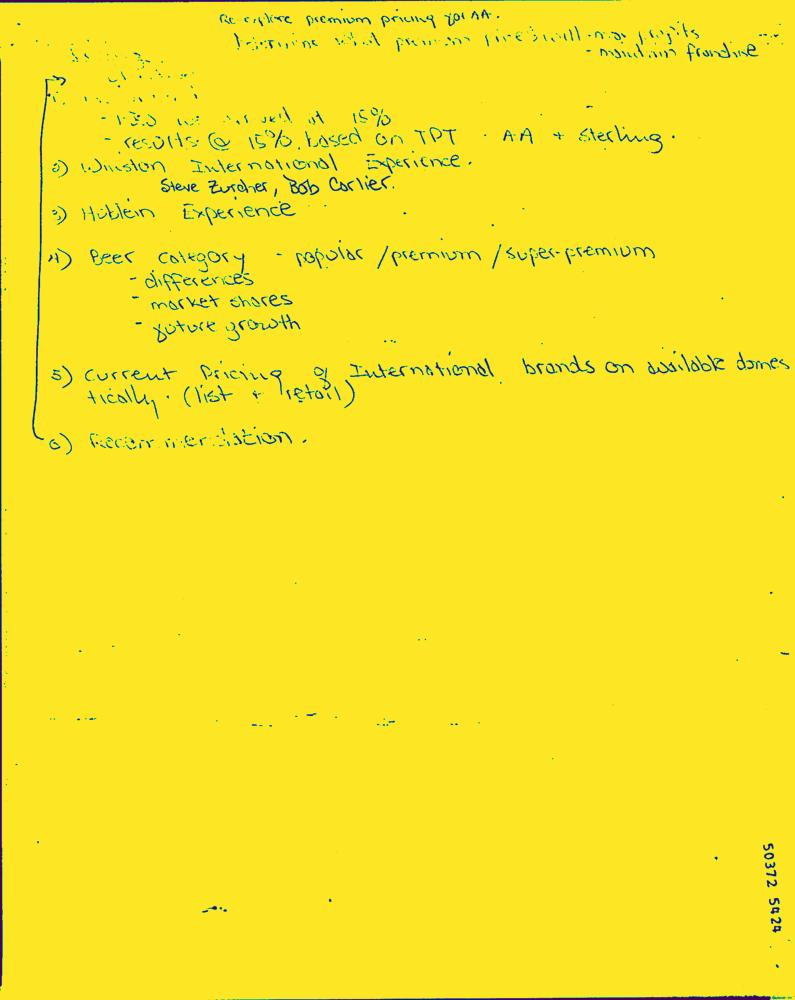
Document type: Hand-Written